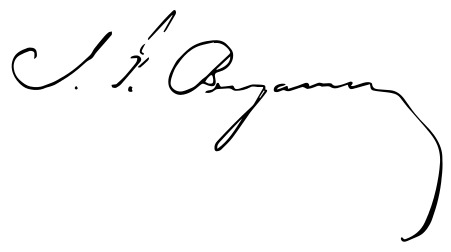
Signature of: judah p benjamin